Question: What is the suspected problem?
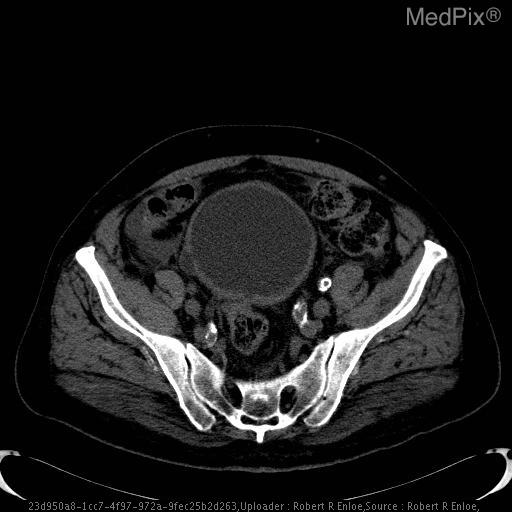
Answer: The findings suggest Bladder with thickened wall and diverticulum on the right.  Diverticulum is mostly likely secondary to chronic outflow obstruction.

Prostate enlargement.. Bladder is prominent with mildly thickened wall. There is a small posteriolateral diverticulum on the rightward aspect.. The patient might have a history of 73-year-old male with hematuria and numerous white blood cells found on UA.